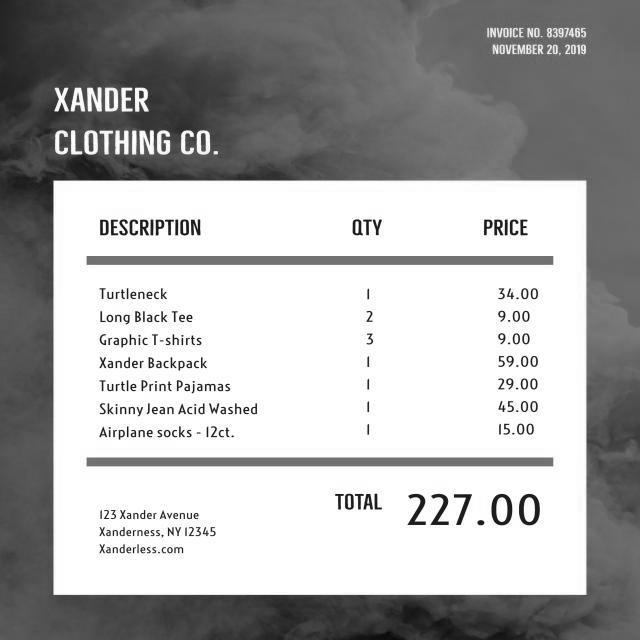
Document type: Invoice